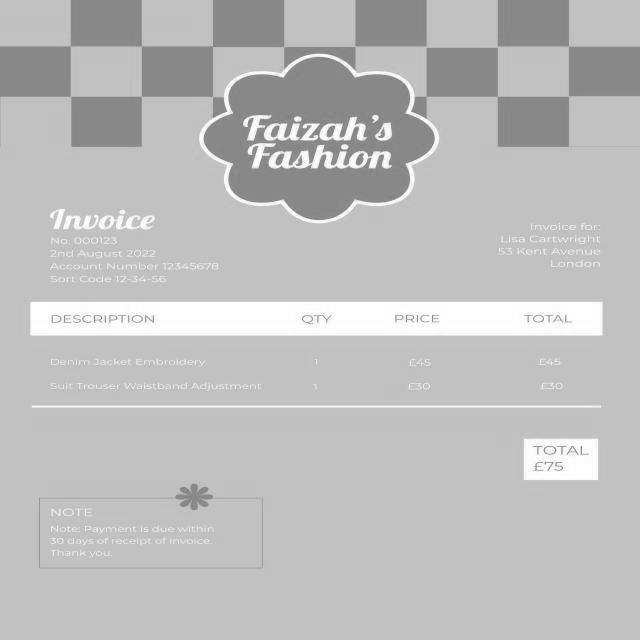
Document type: Invoice